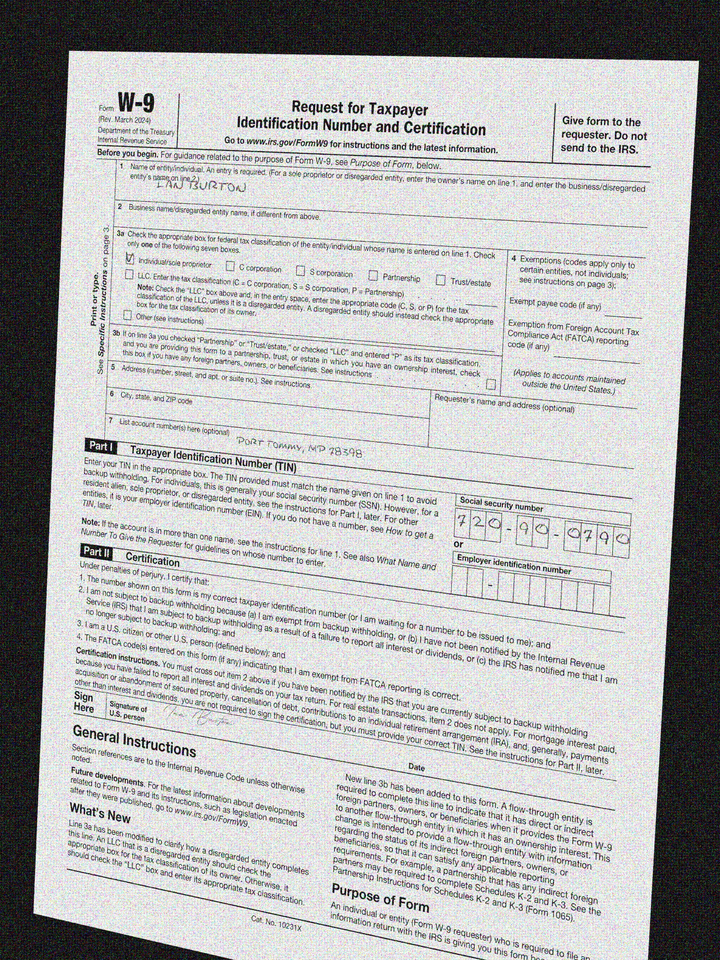
adr2: Port Tommy, MP 78398
cbx: yes
ssn: 720900790
enm: Ian Burton